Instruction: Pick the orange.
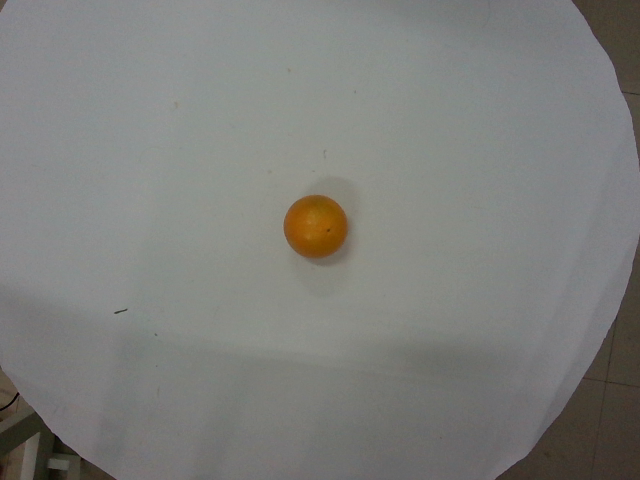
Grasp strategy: vertical